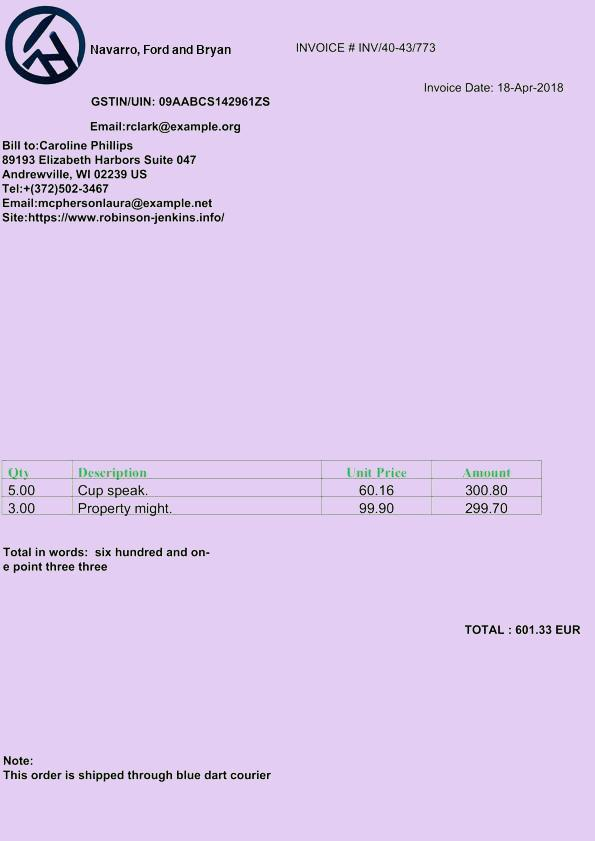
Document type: Invoice